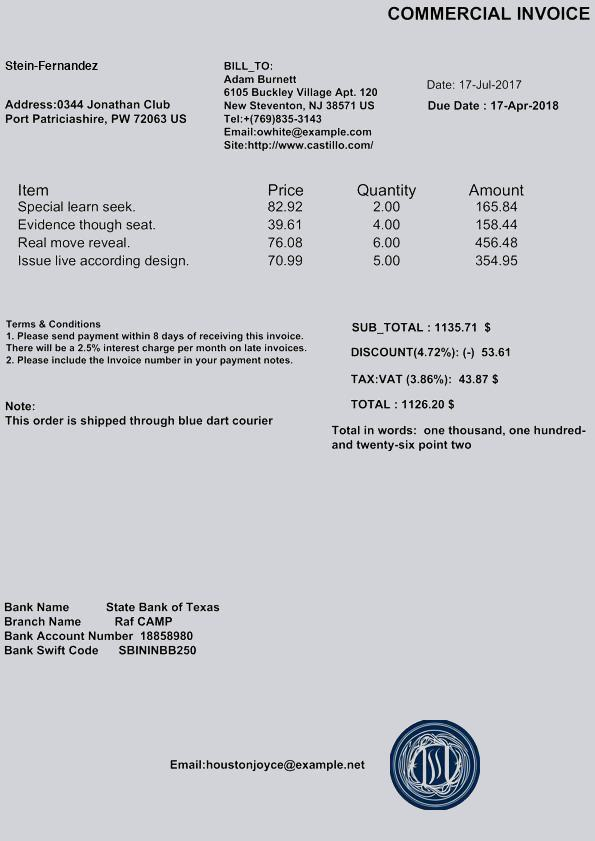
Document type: Invoice